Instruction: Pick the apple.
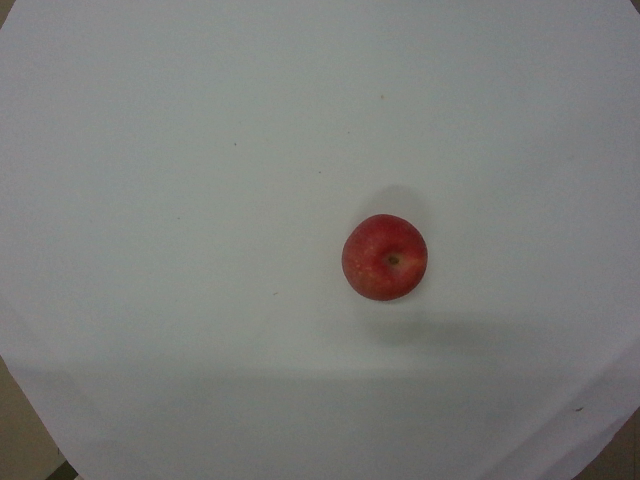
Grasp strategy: vertical